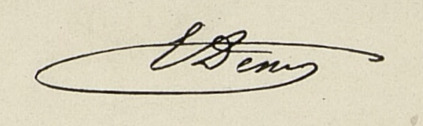
Signature of: ernest denis